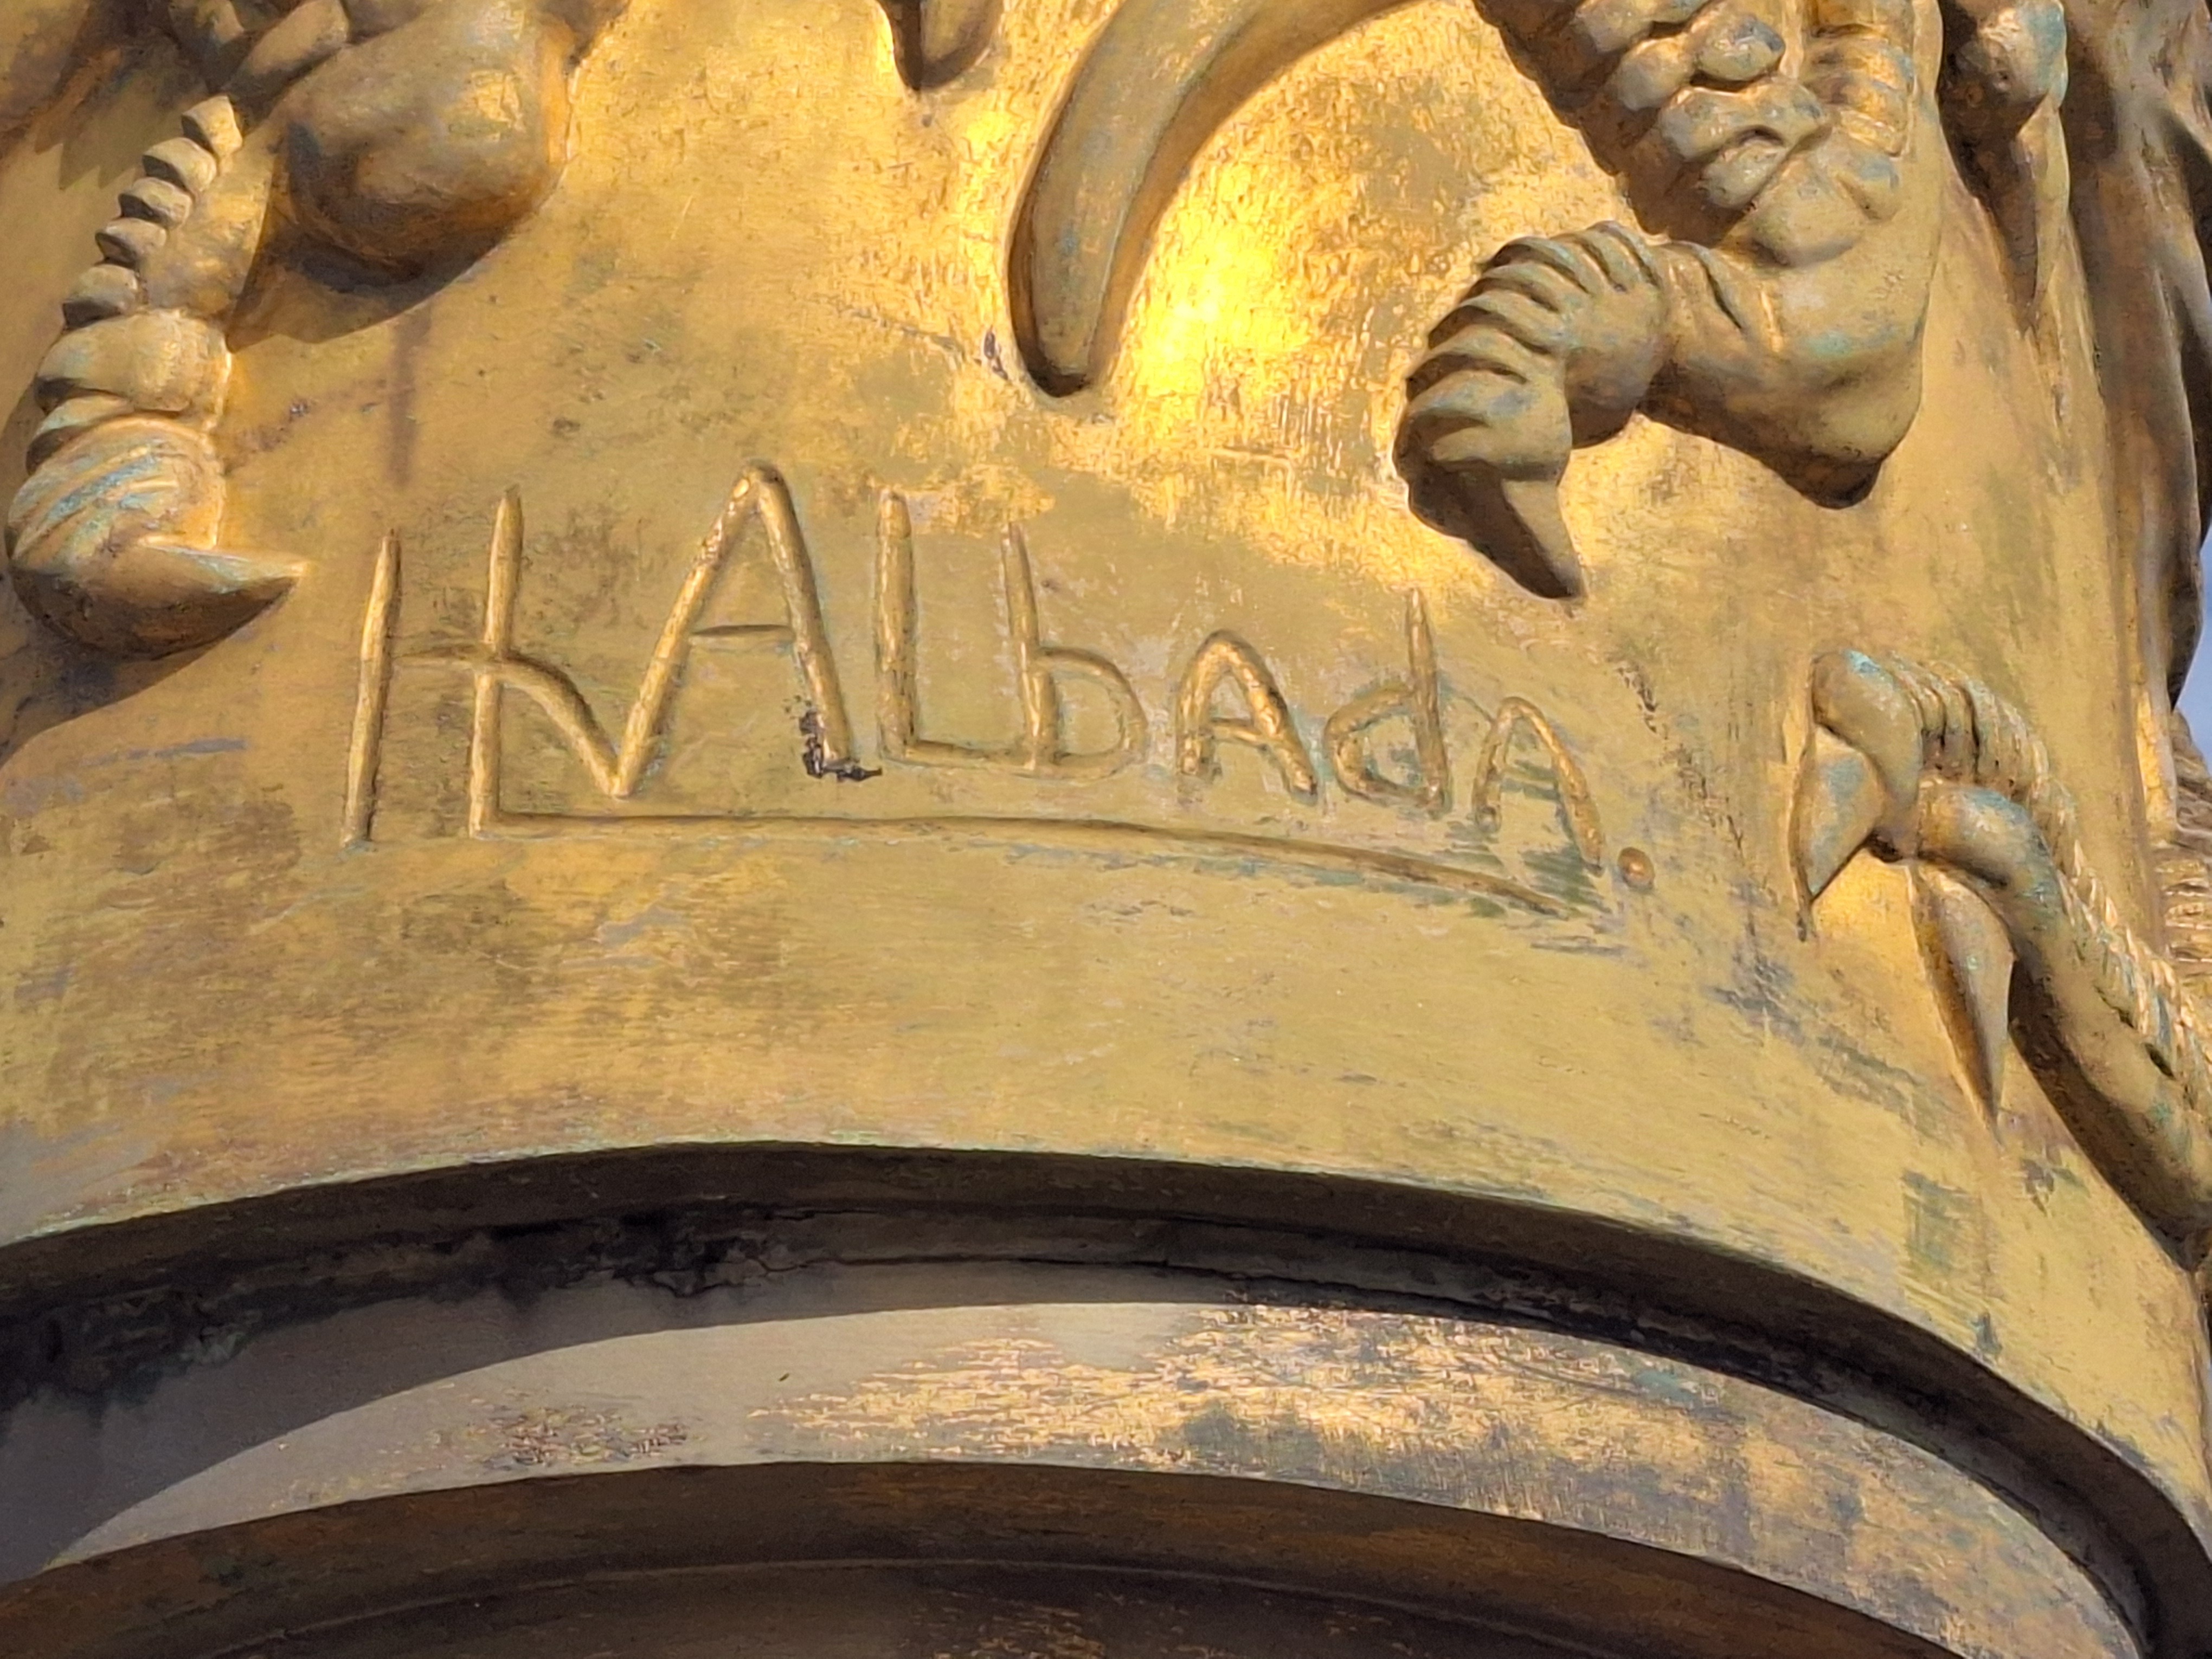
Signature of: henri van albada de haan hettema